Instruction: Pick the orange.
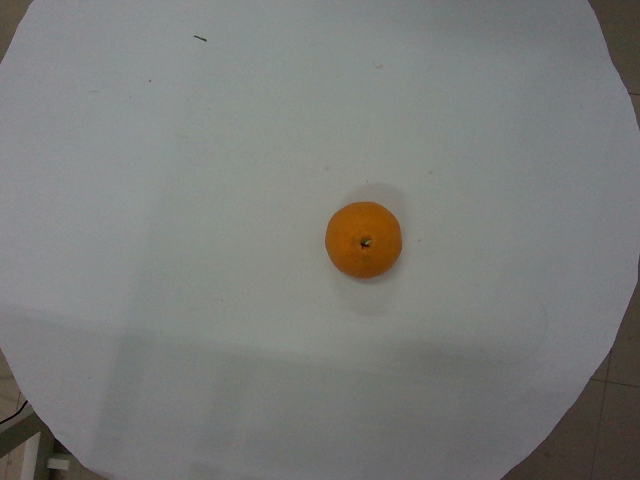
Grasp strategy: vertical